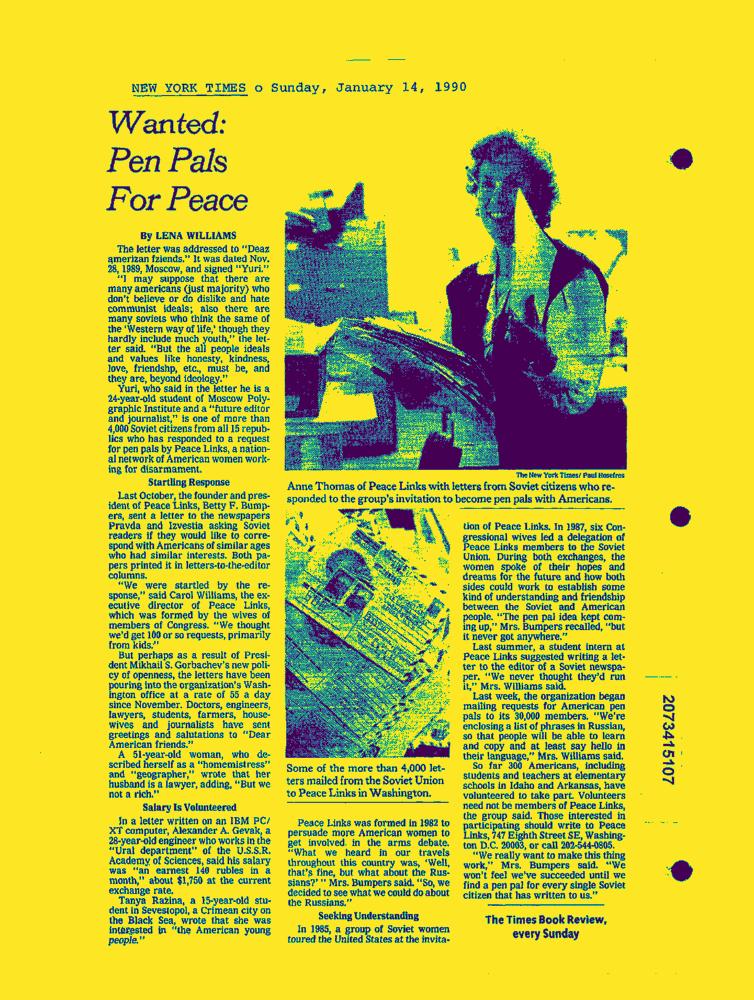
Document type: News-Article